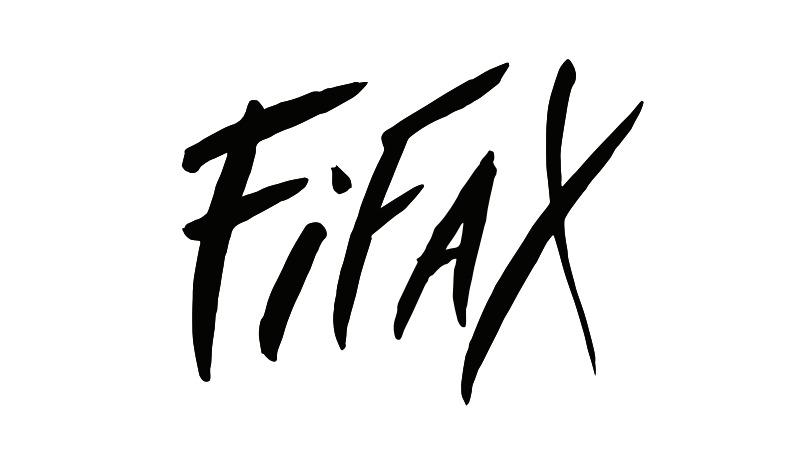
Signature of: fifax